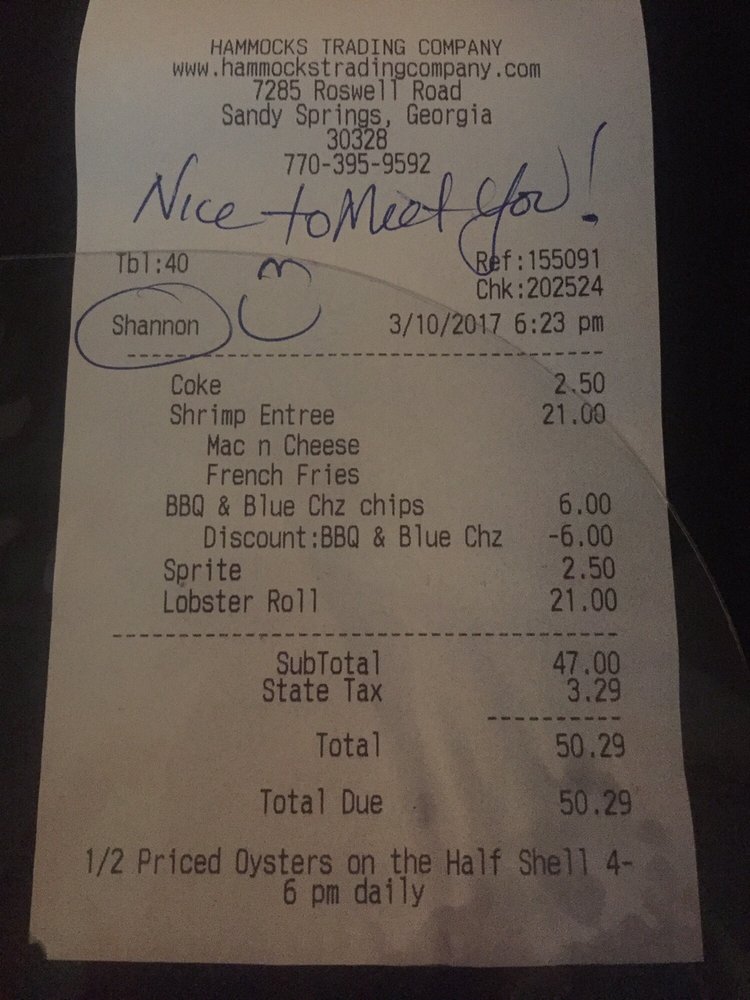
gt_parse: date: 3/10/2017
criticals: name: Total Due
price: 50.29
store: HAMMOCKS TRADING COMPANY
tell: 770-395-9592